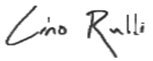
Signature of: lino rulli